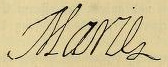
Signature of: marie de medici